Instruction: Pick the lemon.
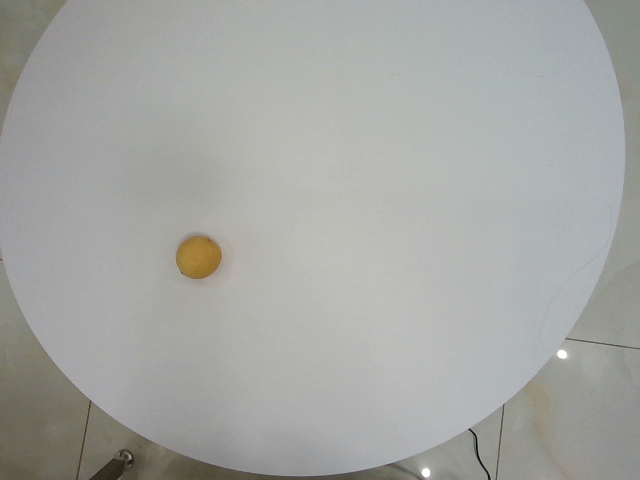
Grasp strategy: vertical